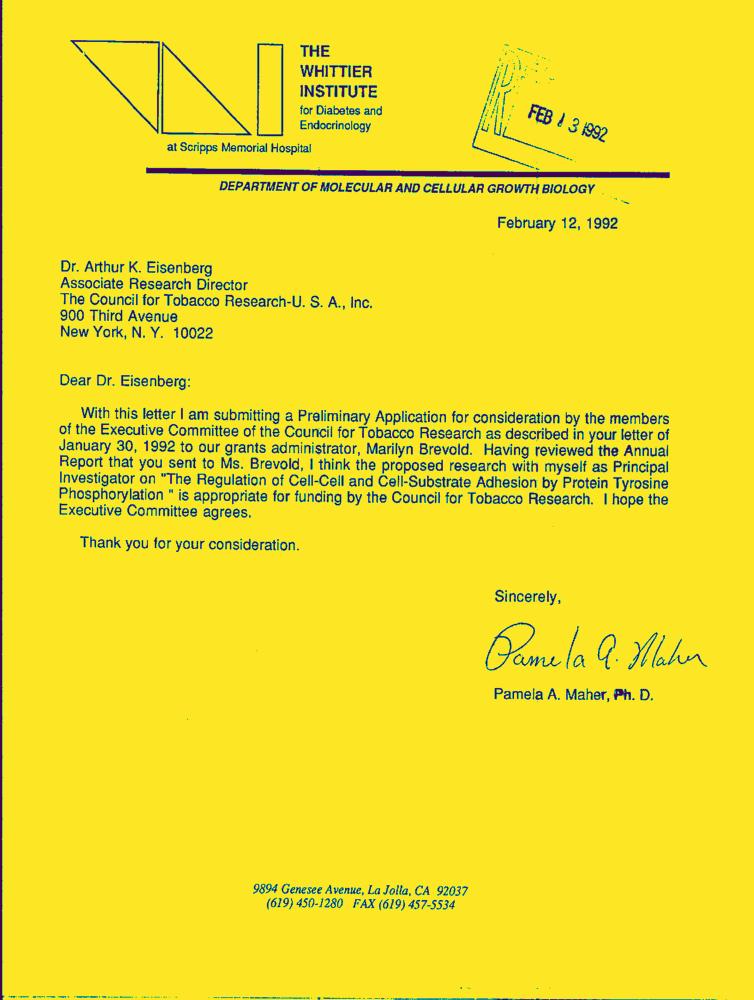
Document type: Letter-Doc